Patient: Male, age 28
A 28-year-old male presented to the pulmonology outpatient department with recurrent respiratory tract infections and a persistent productive cough for 14 years associated with exertional dyspnea, chest pain and an occasional wheeze. He denied having any constitutional symptoms, hemoptysis, paroxysmal nocturnal dyspnea, palpitations, orthopnea or lower limb swelling. Additionally, he denied any rash, joint pains or joint swellings. Review of other symptoms was similarly unremarkable.
His past medical history was significant for being treated for tuberculosis (TB) twice in 2018 and 2019 based on chest radiograph abnormalities. Microscopy for Mycobacterium tuberculosis and molecular testing of sputum specimens were negative on both occasions. The family history revealed his mother and a sister having similar histories of long-standing productive cough of unclear aetiology. He worked at a road construction site for the past 4 years with exposure to dust and cement and admitted to a 5-pack year smoking history.
Clinical findings: on pulmonary auscultation, there were bilateral squeaky breath sounds with wheezes that were more prominent anteriorly. The rest of his physical examination was unremarkable.
Diagnostic assessment: his baseline laboratory investigations (Table 1) revealed a normal full blood count and white cell differential cell count, as well as normal renal function and normal liver enzymes. His serum immunoglobulin E levels were increased at approximately fifteen times the upper limit of normal levels. Aspergillus fumigatus serology and alpha-1 antitrypsin levels were both within normal limits. A human immunodeficiency virus (HIV) test was negative. His bronchial washings were sent for bacterial and fungal cultures, as well as testing for acid-fast bacilli and MTB/RIF-GenXpert . These results were negative.
The electrocardiogram and echocardiography were normal. Spirometry showed an obstructive pattern with significant bronchodilator responsiveness (Table 2). High-resolution chest computed tomography (CT) revealed a dilated trachea (31mm, measured 2cm above the aortic arch) with diverticula, as well as dilation of the main bronchi (left 24mm and right 21mm) with extensive bilateral cystic bronchiectasis (Figure 1(A,B)). Bronchoscopy revealed normal symmetrical vocal cords with a dilated trachea and main bronchi with multiple diverticula and pouches containing pooled secretions (Figure 1(C,D)).
Therapeutic intervention: the patient was started on inhaled fluticasone/formoterol as well as chest physiotherapy. He was also advised on smoking cessation and to switch to an office-based job to limit his exposure to air pollutants.
Follow-up and outcomes: the patient reported an improvement in his symptoms and is currently being followed up regularly at the Pulmonology Outpatient Clinic.
Patient perspective: "I am glad I finally know the reason for my medical condition. Previously I would just get treated for TB despite all my tests being negative and this was quite frustrating. I now try to avoid things that make my condition worse and live a healthier lifestyle. I now have an office desk job and have quit smoking. In addition, I have started chest physiotherapy and regularly take my prescribed inhaler which has markedly improved my symptoms".
Informed consent: the patient provided written informed consent for this case and the images from his diagnostic tests to be written up and published.
Keywords: case report, mounier-kuhn syndrome, tracheobronchomegaly, zambia, bronchiectasis, recurrent respiratory tract infections
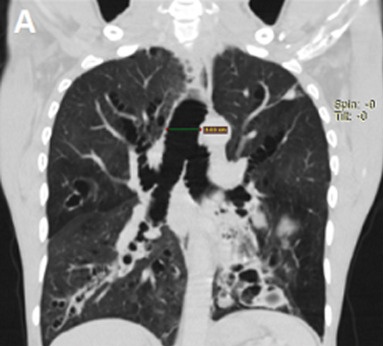
Image caption: chest CT showing a dilated trachea (>3cm), dilated main bronchi, and ,cystic bronchiectasis, mainly in the lower lobes.